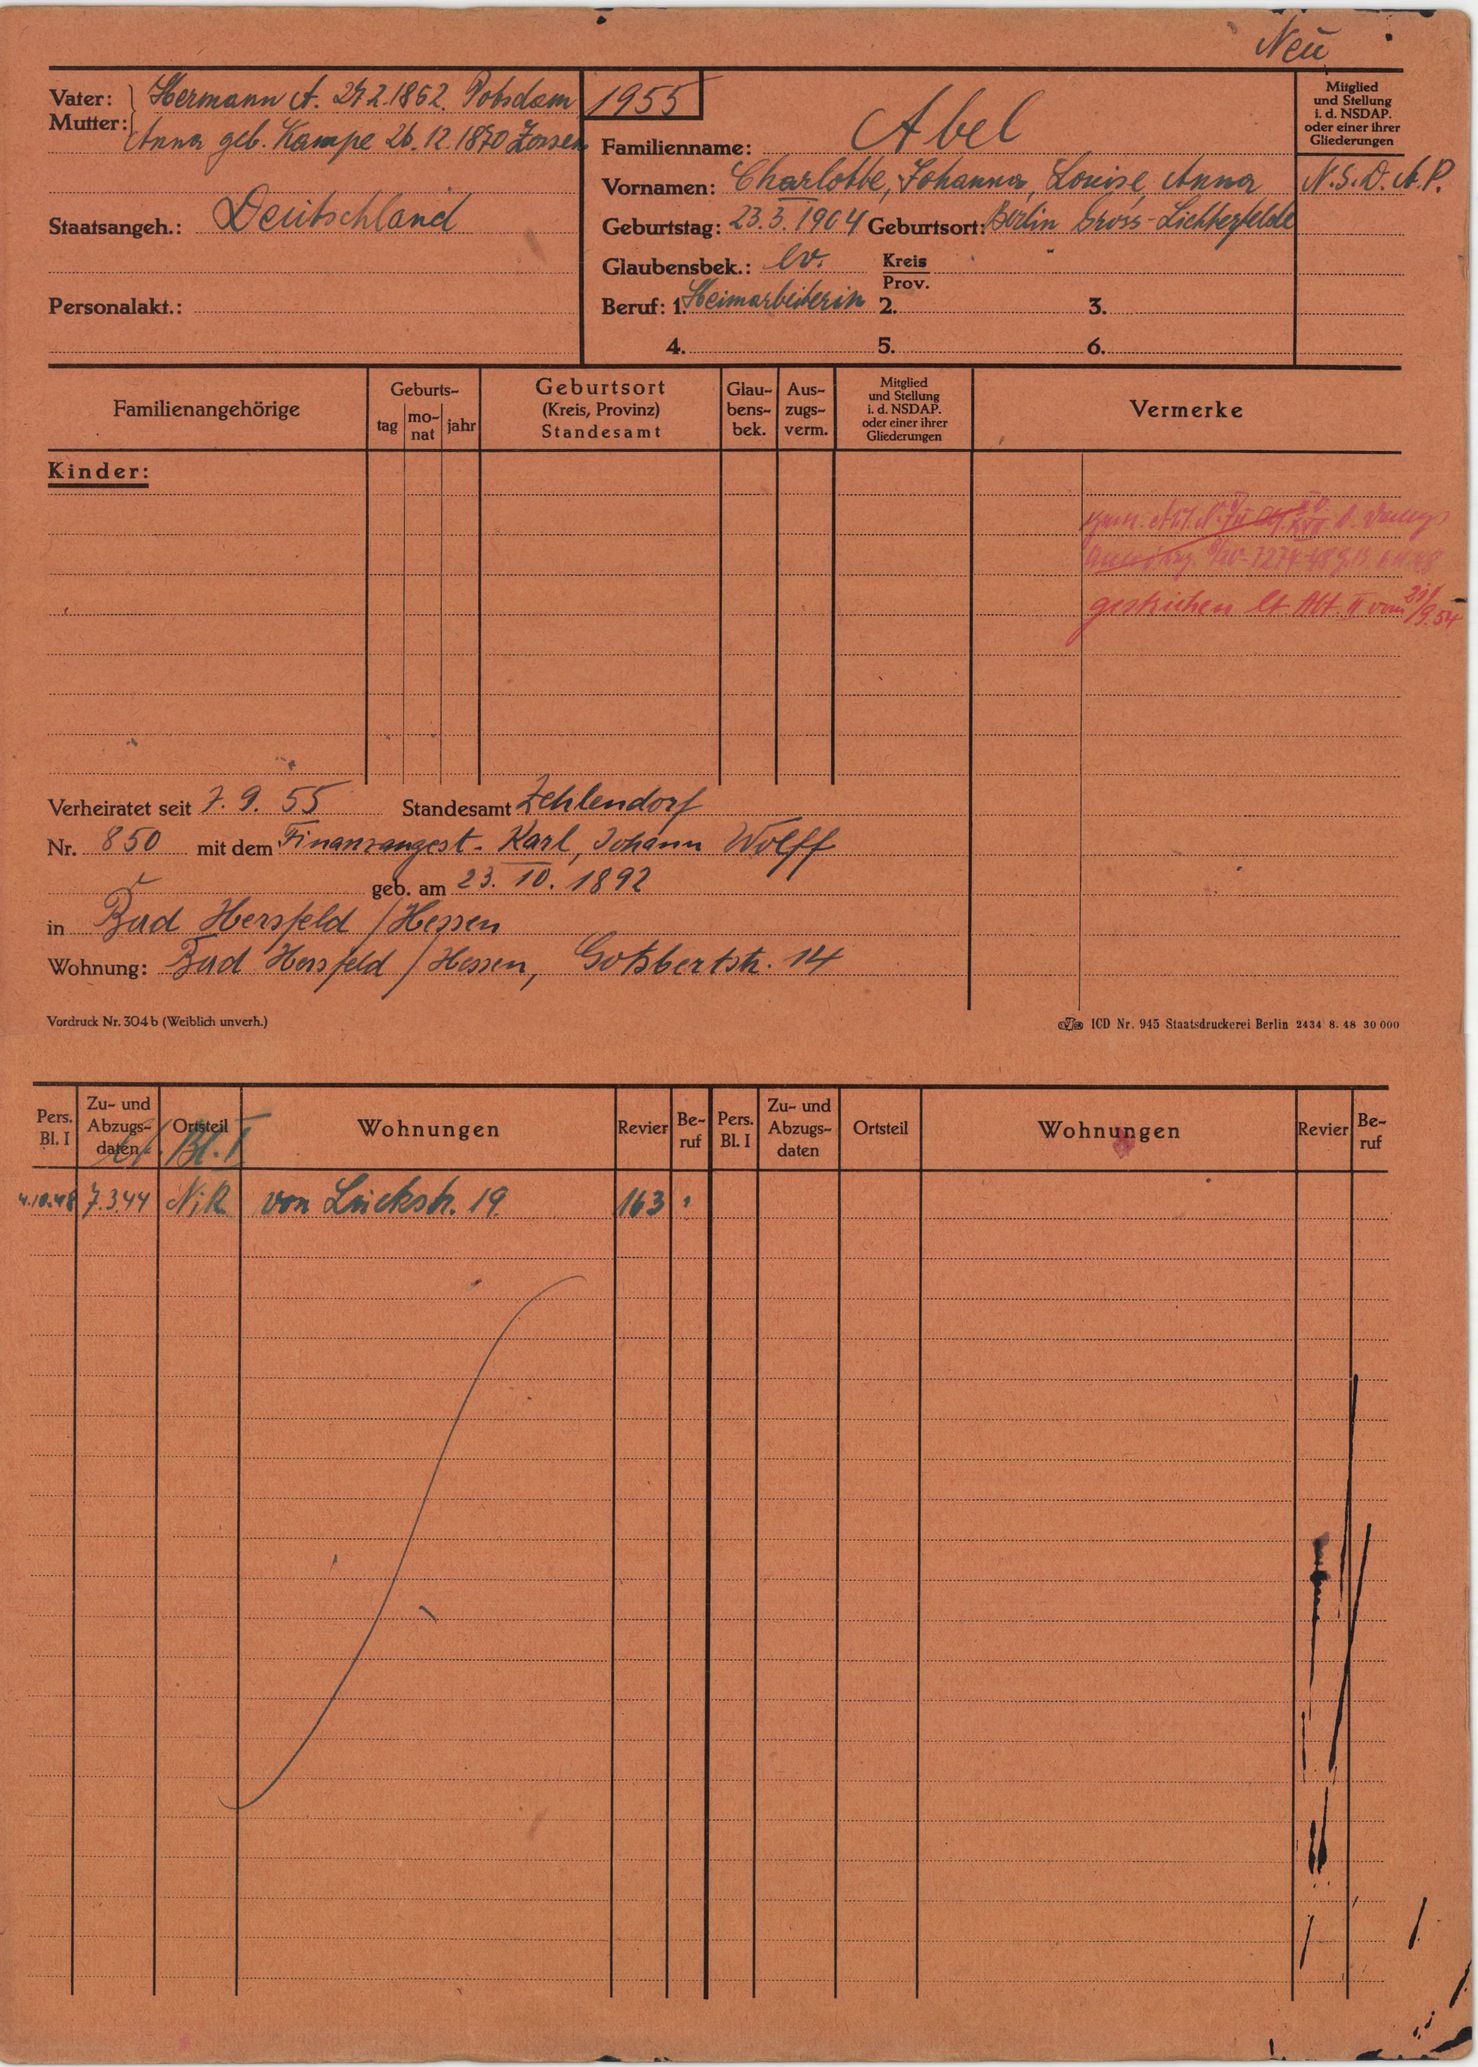
Abel